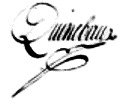
Signature of: quinebaux